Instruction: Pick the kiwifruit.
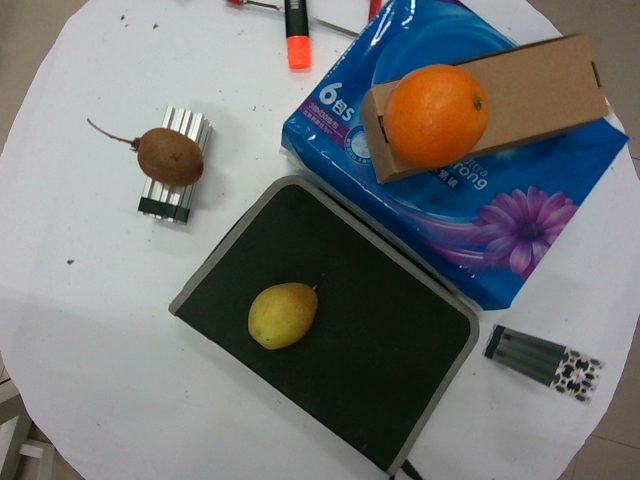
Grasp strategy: vertical